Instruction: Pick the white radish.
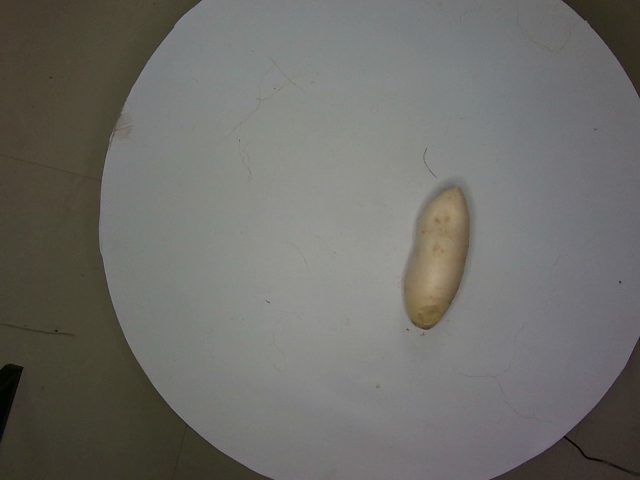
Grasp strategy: vertical